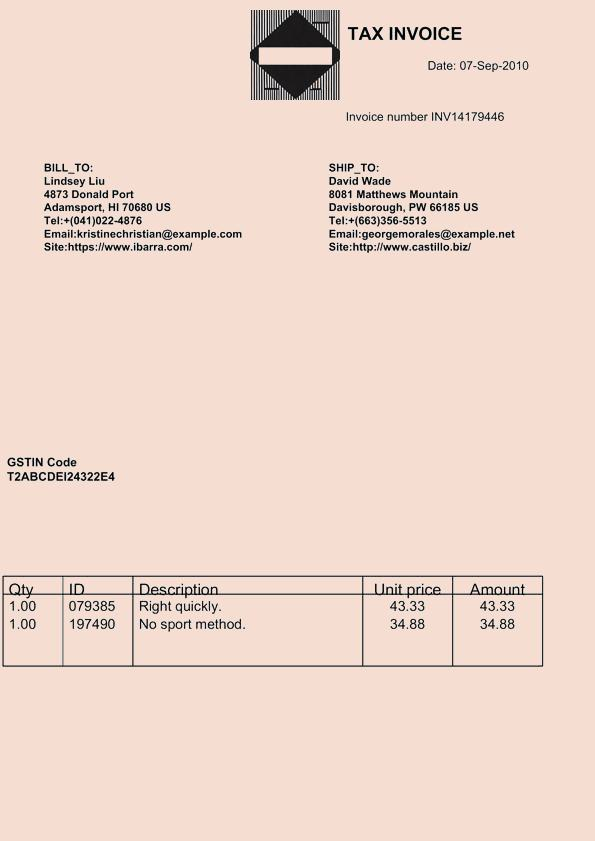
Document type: Invoice